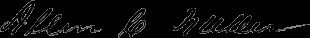
Signature of: allen c fuller